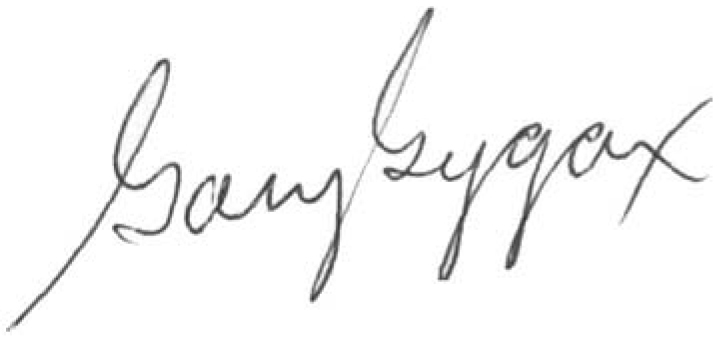
Signature of: gary gygax